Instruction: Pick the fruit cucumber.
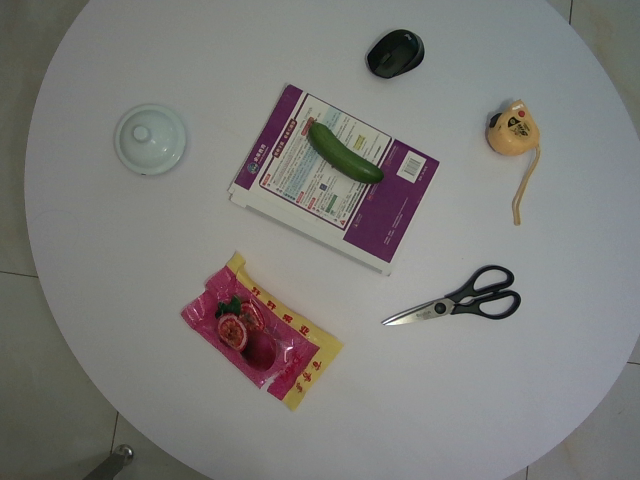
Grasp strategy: vertical